Retrieve the amount in words, amount in figures, name of the payee, date on the cheque, and the bank name from the image.
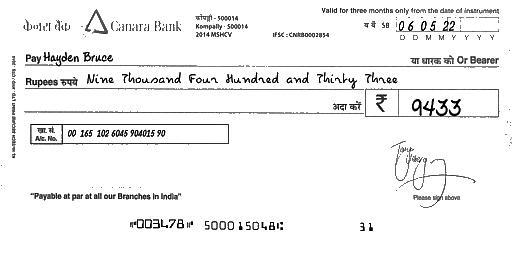
amt_in_words: Nine Thousand Four Hundred and Thirty Three
amt_in_figures: 9433
payee_name: Hayden Bruce
bank_name: Canara Bank
cheque_date: 06/05/22